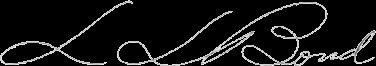
Signature of: lester l bond